Question: What is the suspected problem?
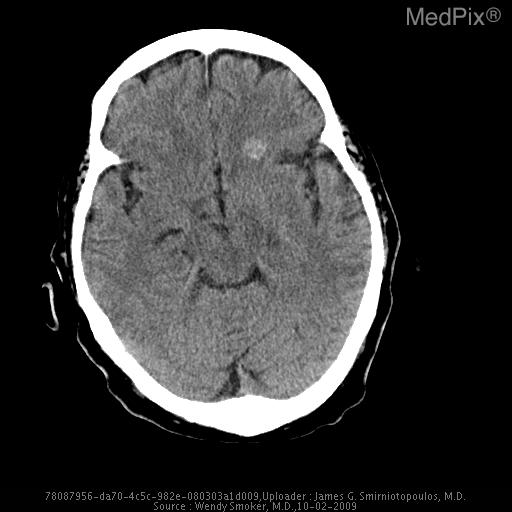
Answer: The findings suggest 1.	Outside head CT reported small 1cm homogenously round hyperdense lesion in left frontal lobe as an intraparenchymal hemorrhage (IPH).
2.	Head CT in our hospital 5 hours later: stable 1 cm homogenously round hyperdense lesion,   suspicious for cavernoma, suggest MRI for confirmation.
      3. Brain MRI later shows classic “popcorn” appearance on T2-weighted image with low T2 signal in the periphery of the lesion consistent with  cavernoma. In addition, small deep frontal vessels, draining towards the left ventricle, are noted on the post-contrast T1W image, consistent with a developmental venous anomaly (DVA).. Hyperattenuating lesion left inferior frontal lobe. No mass effect, nor surrounding edema.. The patient might have a history of 76 y.o. woman who fell; LOC; no trauma to head; twisted ankle.